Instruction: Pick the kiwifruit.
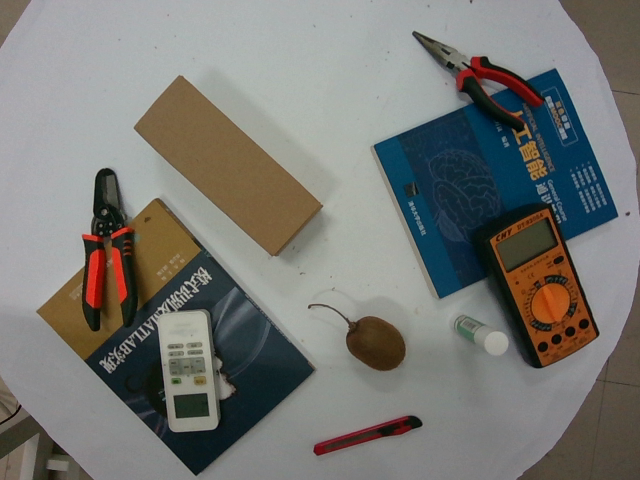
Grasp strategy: vertical